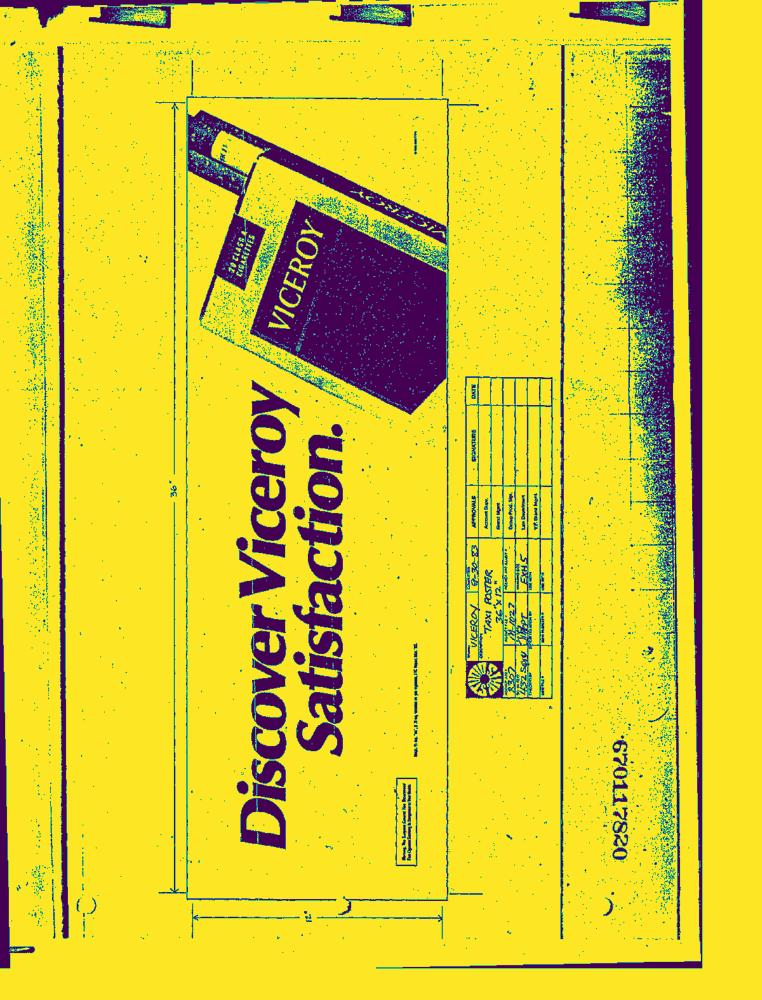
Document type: AD